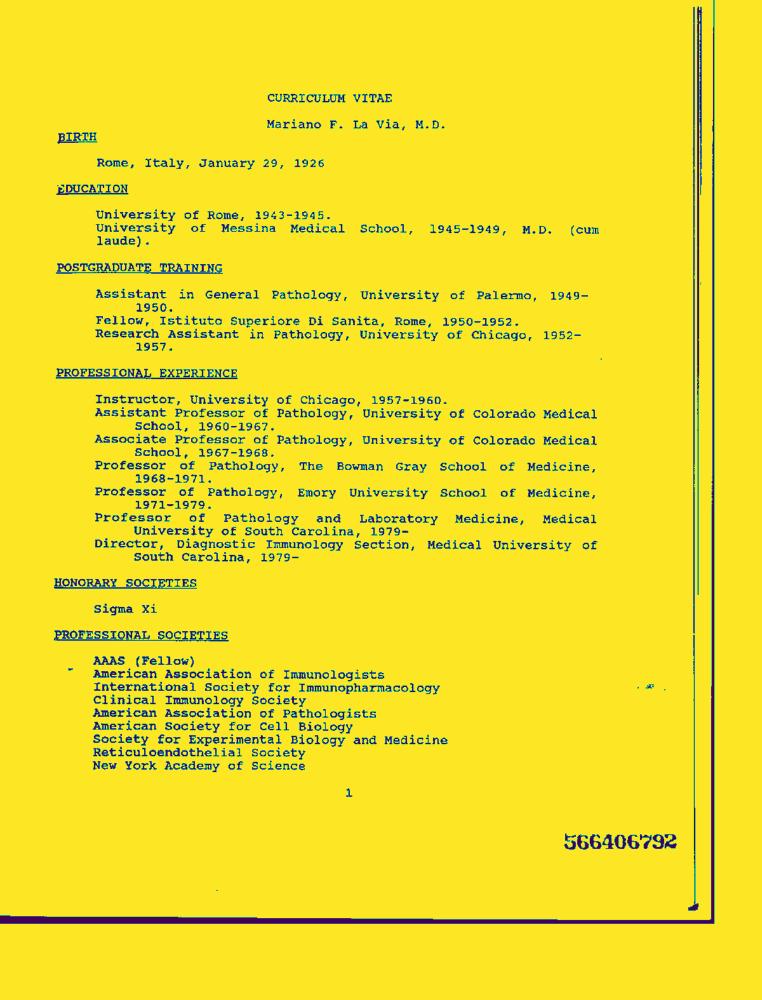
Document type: Resume-Doc